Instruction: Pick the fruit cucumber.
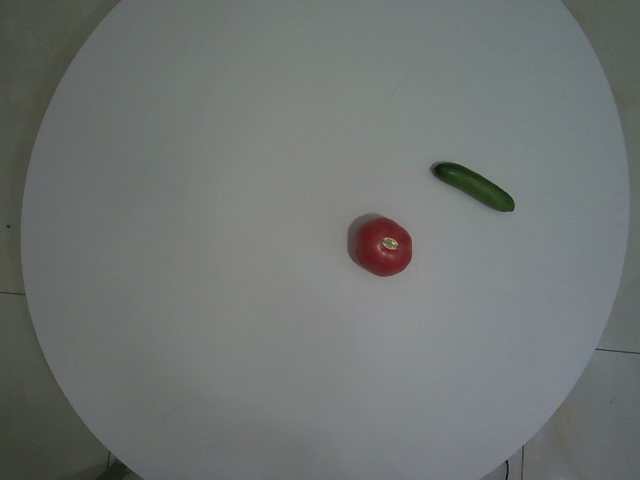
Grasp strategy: vertical